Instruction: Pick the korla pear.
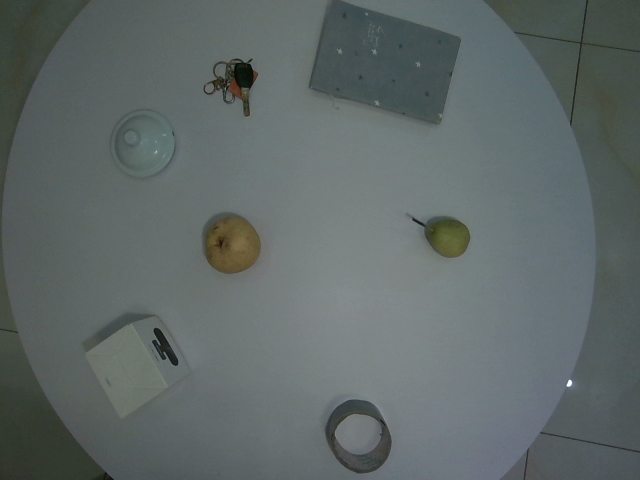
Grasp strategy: vertical